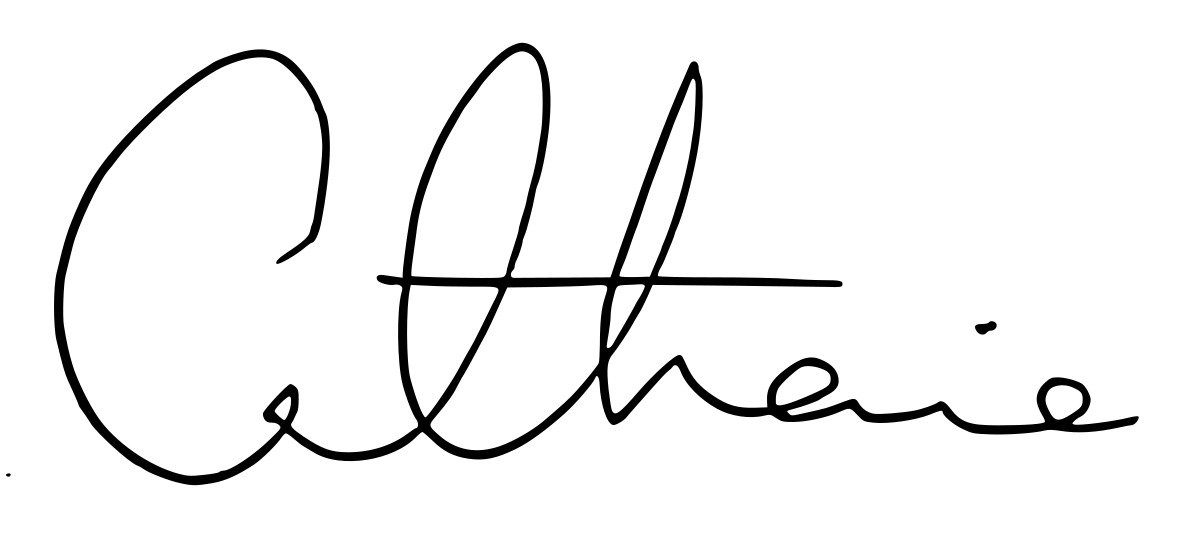
Signature of: catherine princess of wales